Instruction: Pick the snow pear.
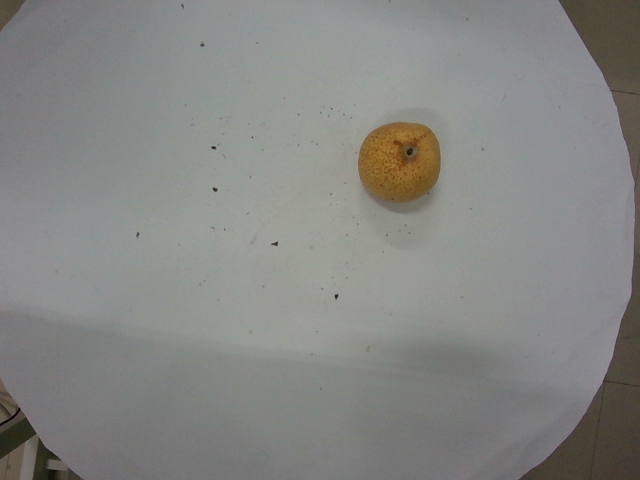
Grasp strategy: vertical